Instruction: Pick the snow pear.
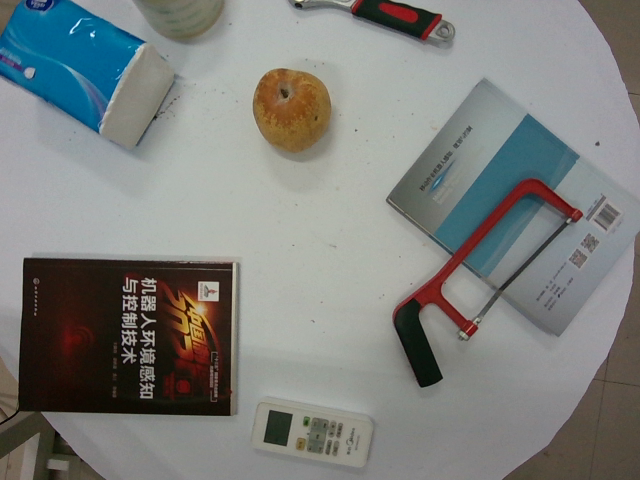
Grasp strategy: vertical